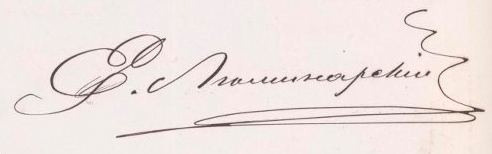
Signature of: q61865919